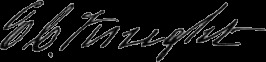
Signature of: edward c knight